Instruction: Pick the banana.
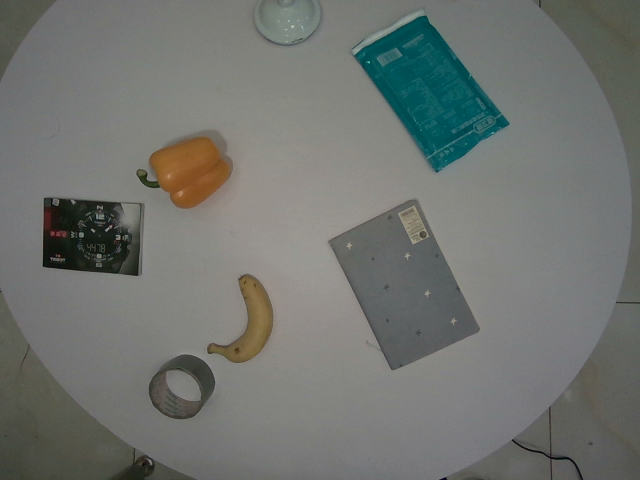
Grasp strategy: vertical